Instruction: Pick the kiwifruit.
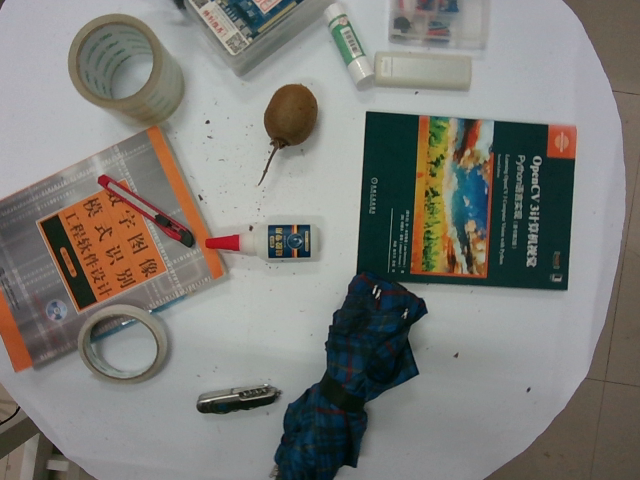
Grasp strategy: vertical